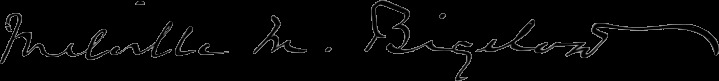
Signature of: melville madison bigelow